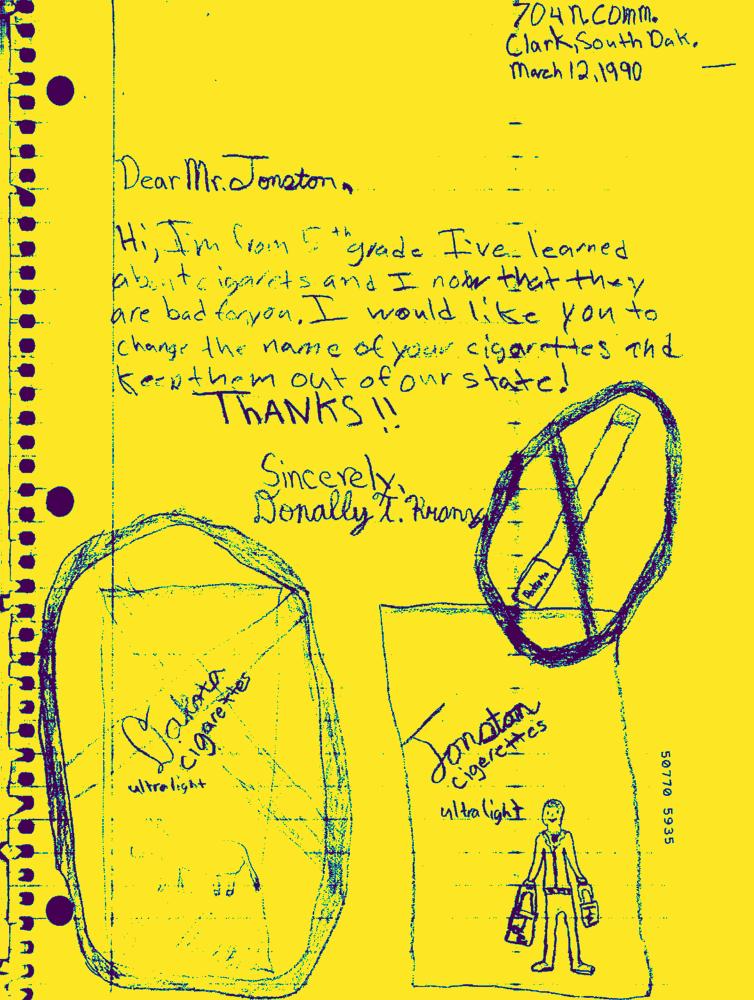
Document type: Hand-Written